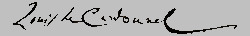
Signature of: louis le cardonnel